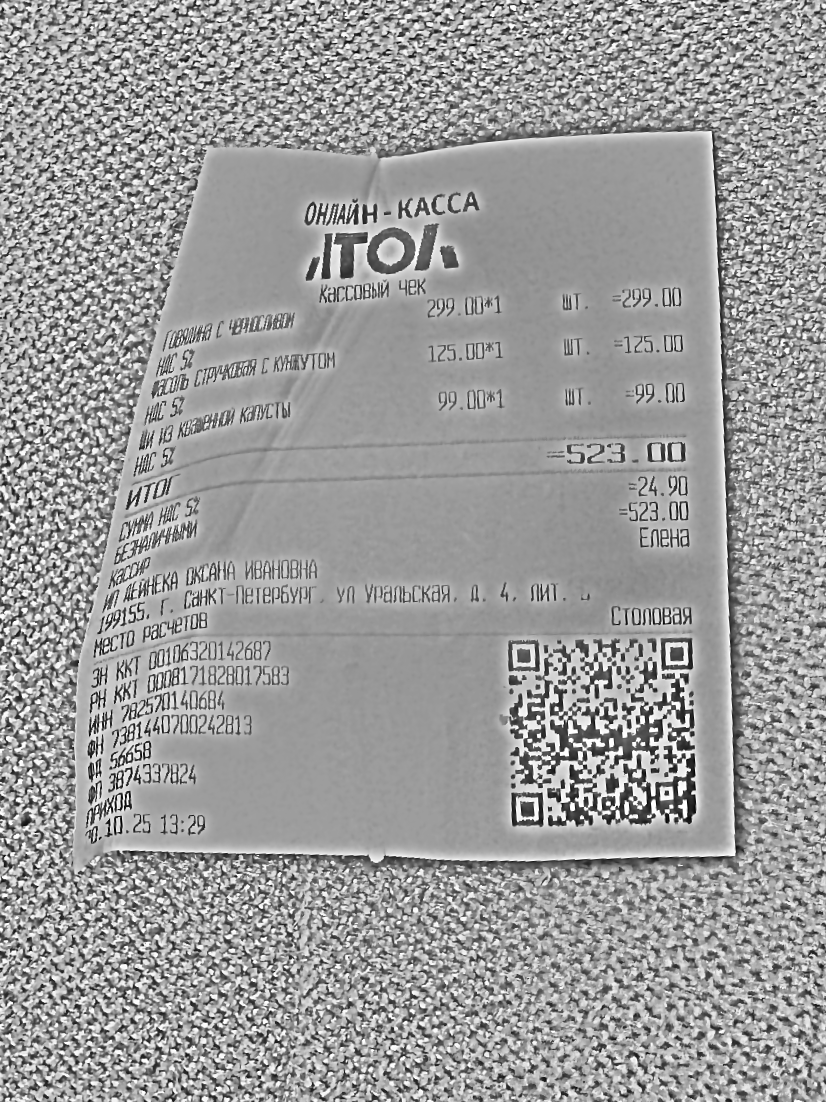
Продавец: ИП ДЕЙНЕКА ОКСАНА ИВАНОВНА
ИНН: 782570140684
Дата: 18.10.25 13:29
Товары: Говядина с черносливом; Фасоль стручковая с кунжутом; Щи из квашенной капусты
Количество: 1; 1; 1
Цена: 299.00; 125.00; 99.00
Сумма: 299.00; 125.00; 99.00
Итого: 523.00